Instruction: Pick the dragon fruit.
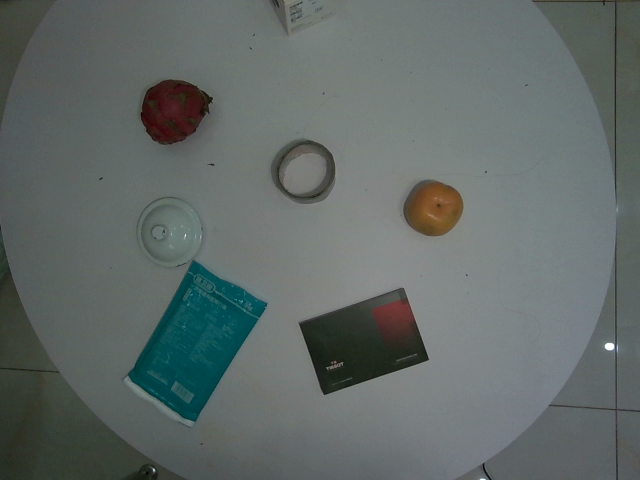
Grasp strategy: vertical